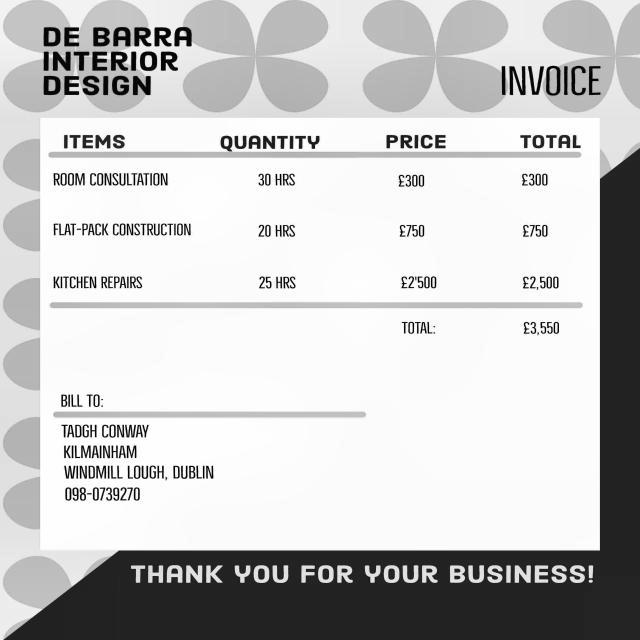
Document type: Invoice